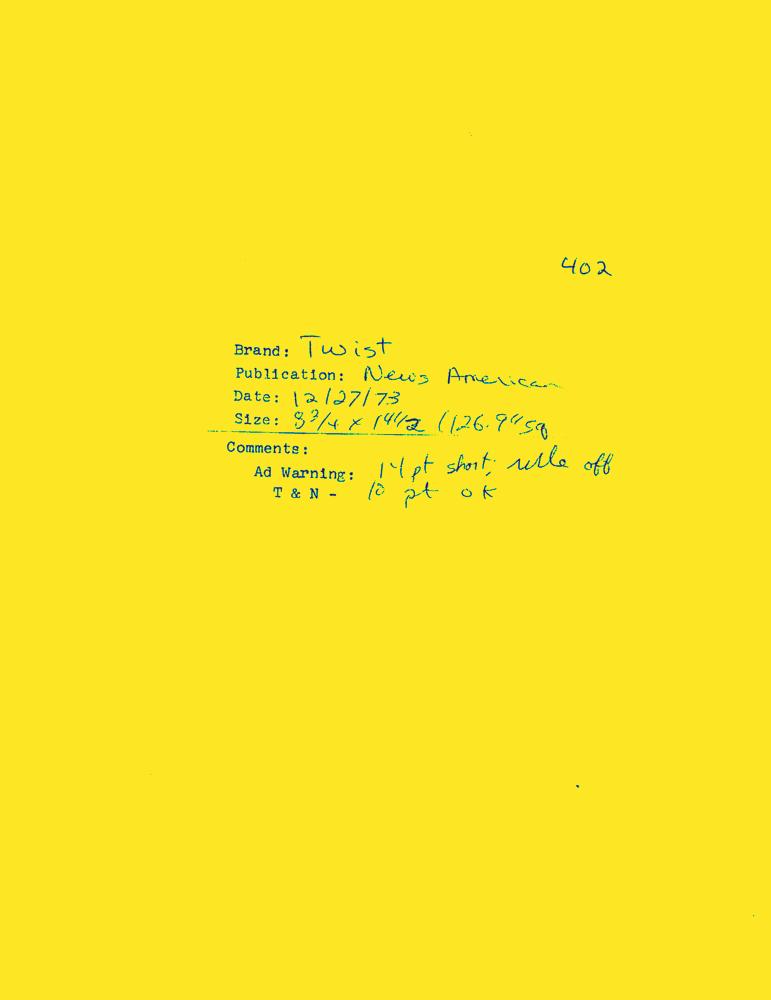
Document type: AD